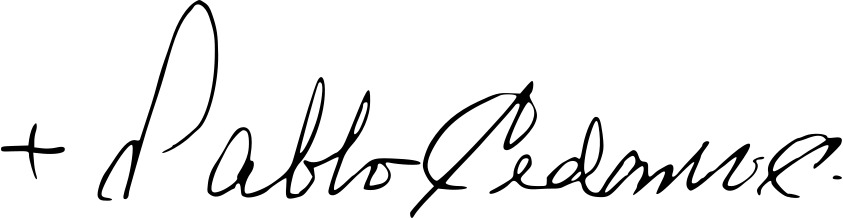
Signature of: pablo cedano cedano